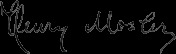
Signature of: henry mosler